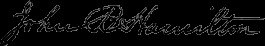
Signature of: john b hamilton